Question: What is the total amount of taxes owed as per the document?
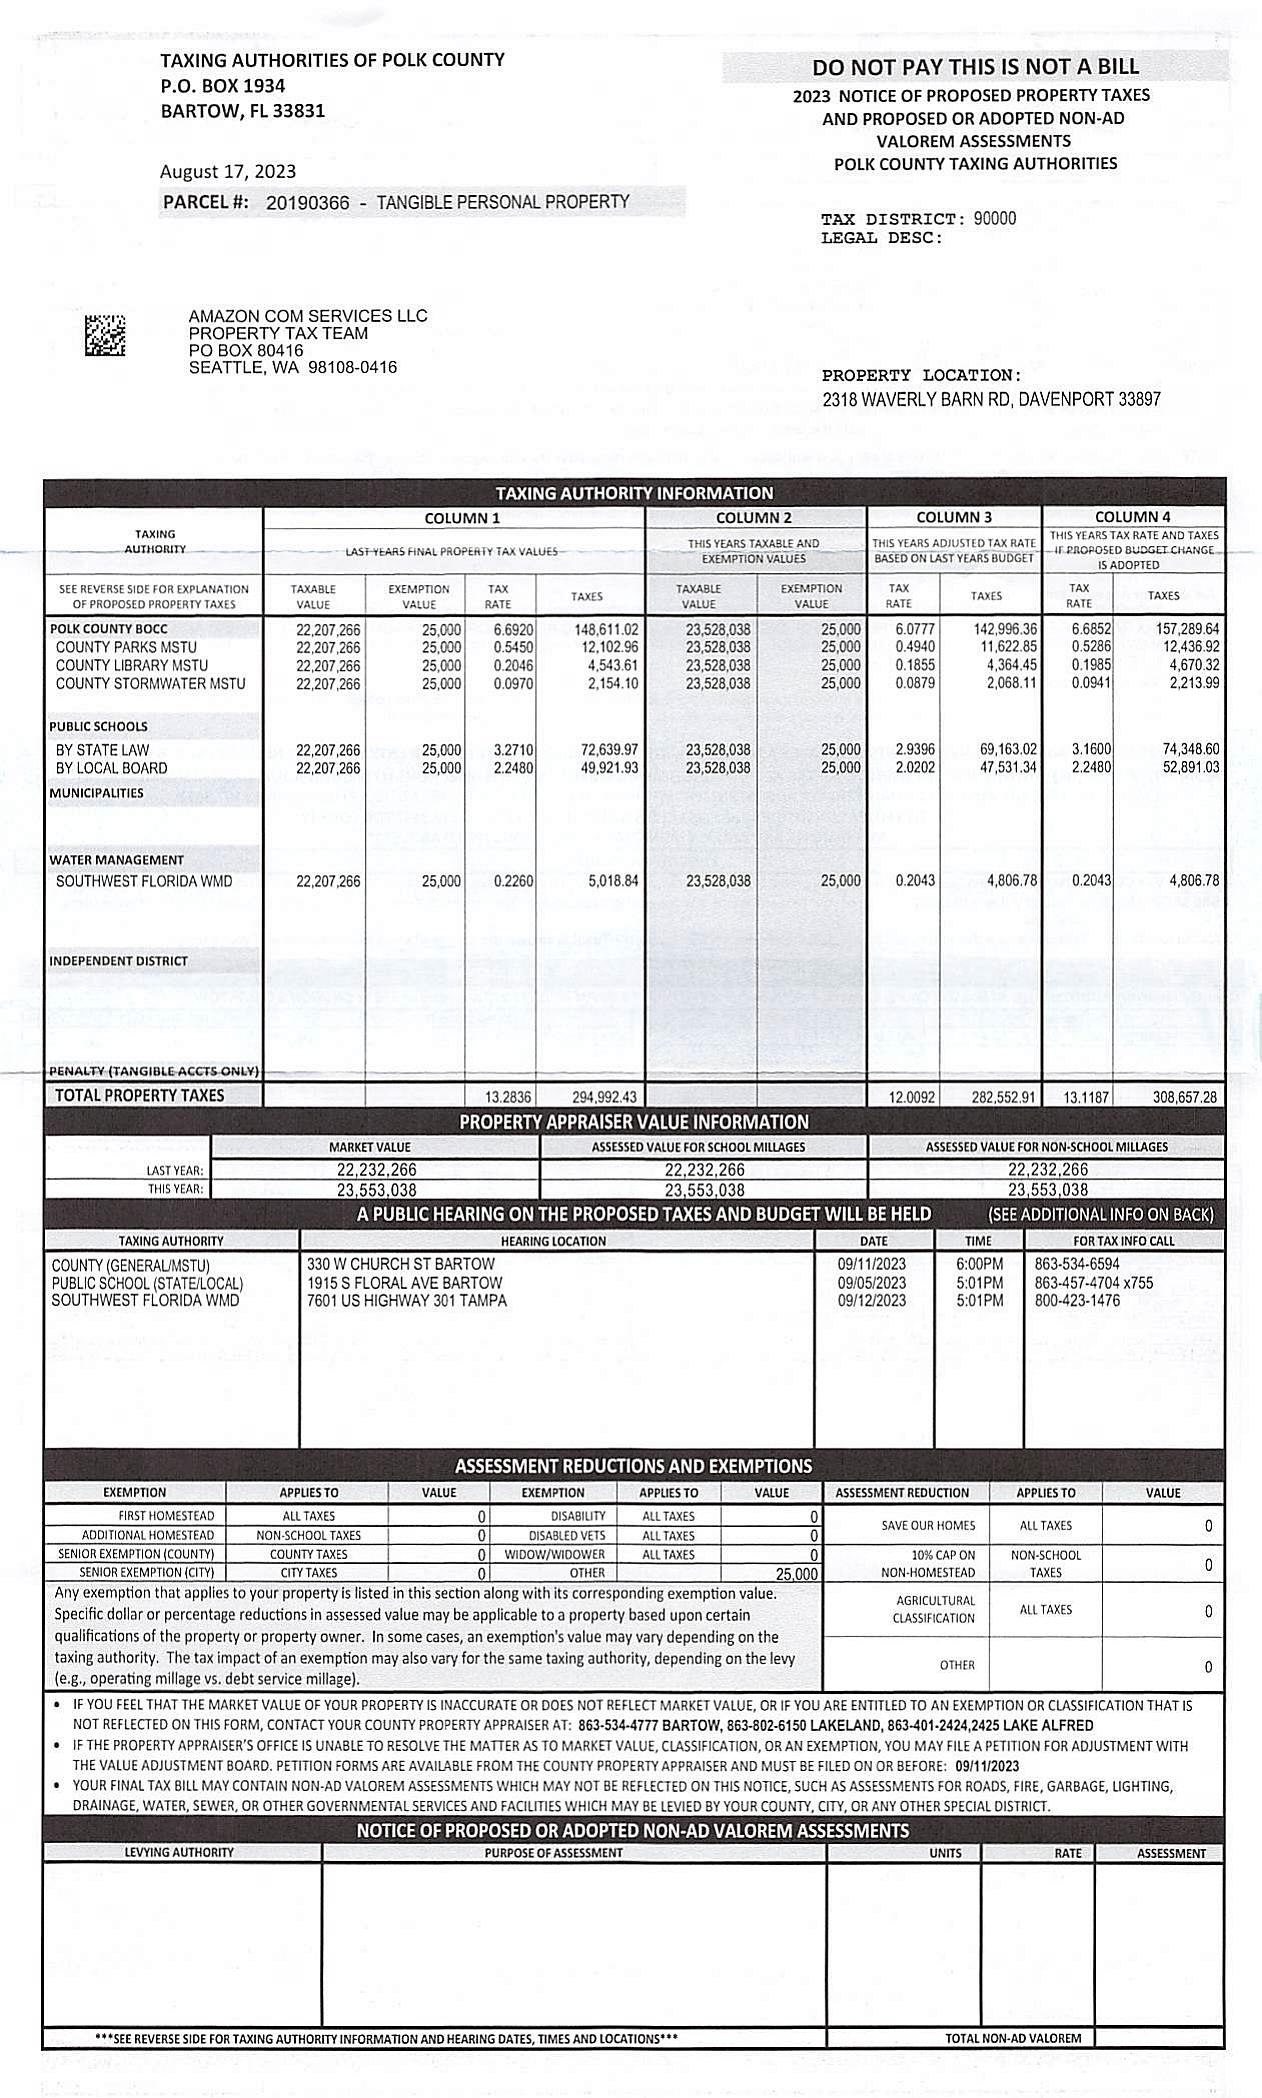
Answer: "282,552.91"